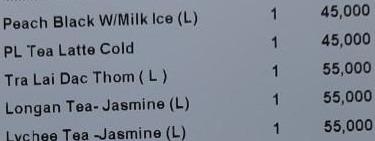
<table>
<tr>
<td>Peach Black W/Milk Ice (L)</td>
<td>1</td>
<td>45,000</td>
</tr>
<tr>
<td>PL Tea Latte Cold</td>
<td>1</td>
<td>45,000</td>
</tr>
<tr>
<td>Tra Lai Dac Thom ( L )</td>
<td>1</td>
<td>55,000</td>
</tr>
<tr>
<td>Longan Tea- Jasmine (L)</td>
<td>1</td>
<td>55,000</td>
</tr>
<tr>
<td>Lychee Tea -Jasmine (L)</td>
<td>1</td>
<td>55,000</td>
</tr>
</table>